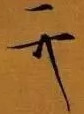
Signature of: emperor huizong of song